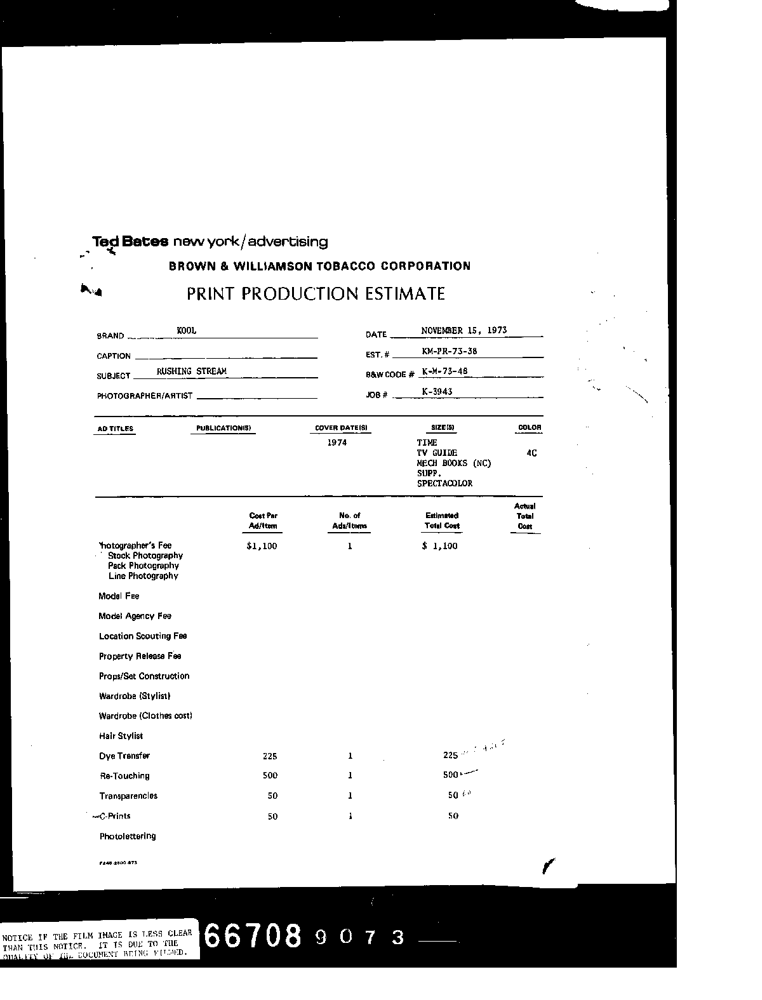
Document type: Invoice